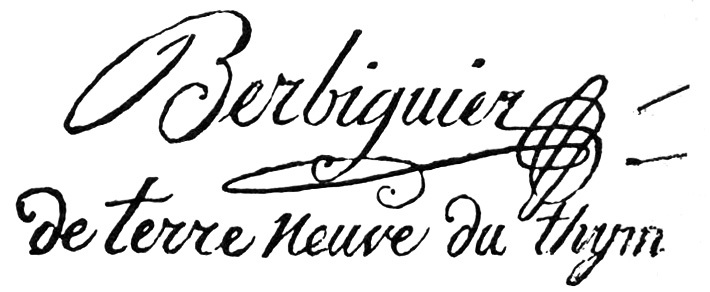
Signature of: alexis vincent charles berbiguier de terre neuve du thym